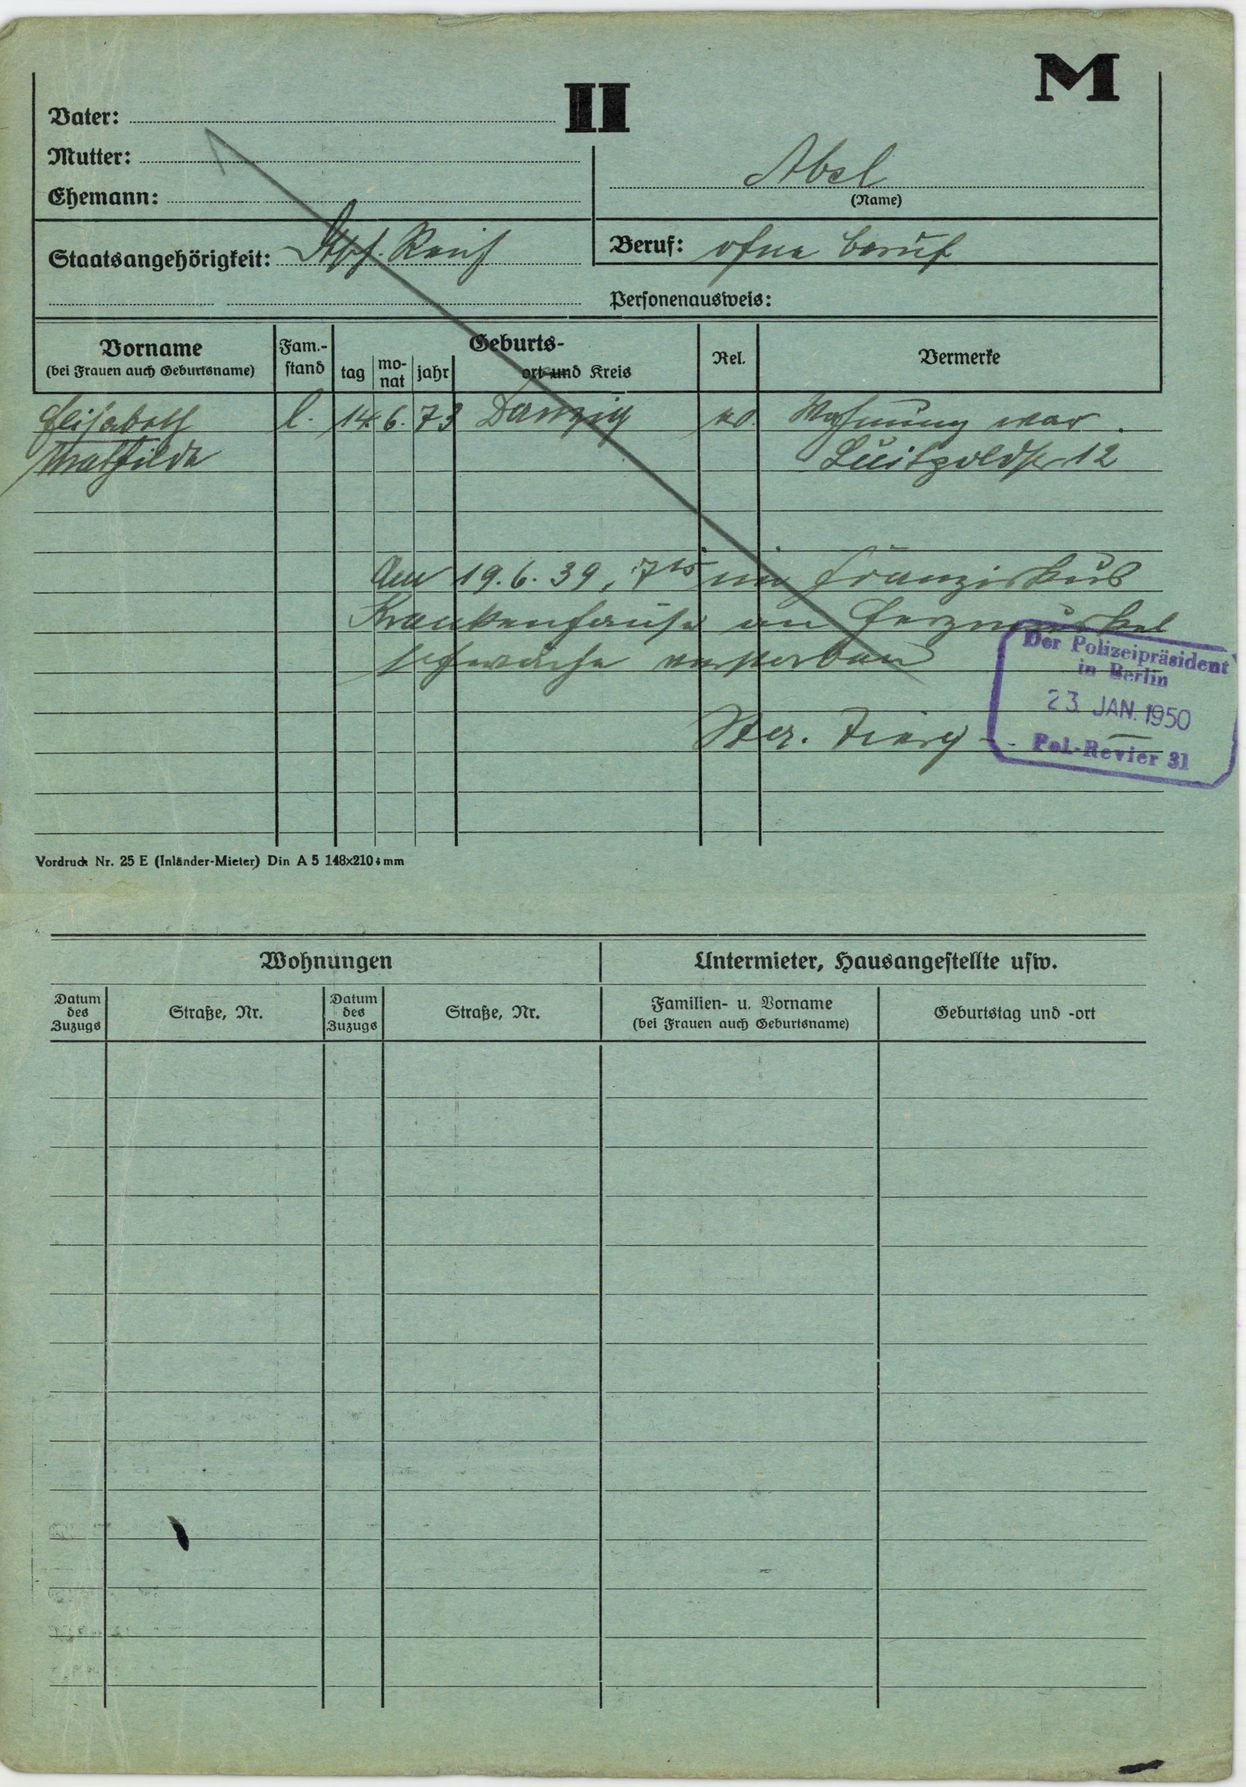
Abel